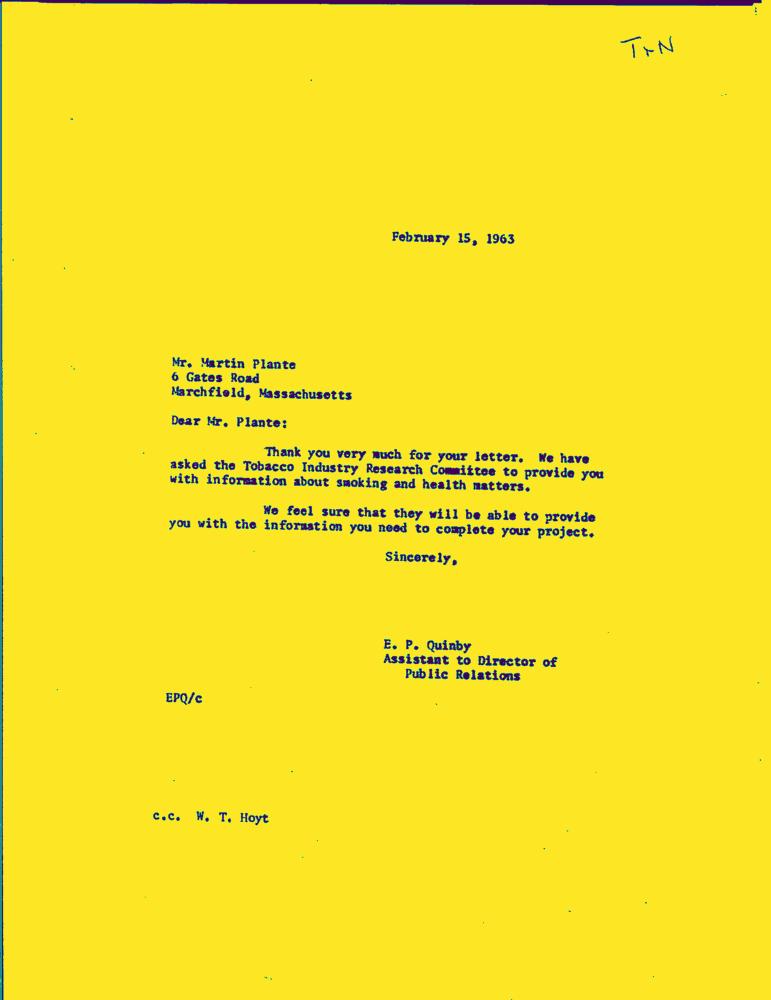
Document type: Letter-Doc